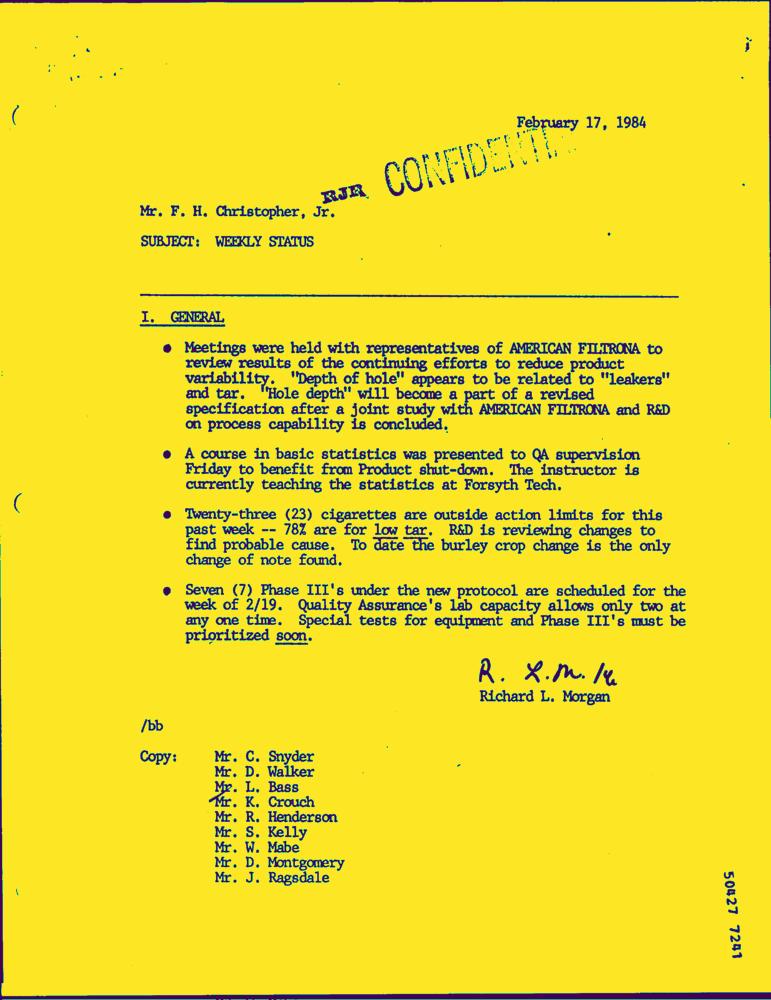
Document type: Letter-Doc